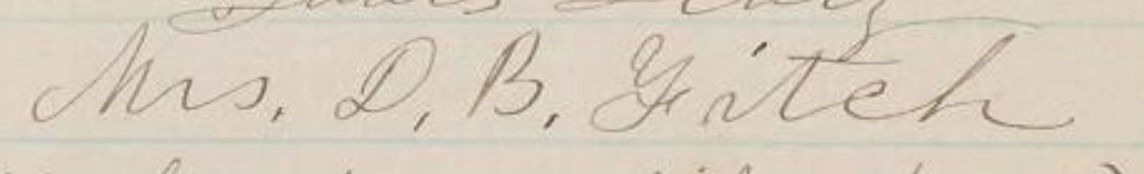
Signature of: maria huntington fitch